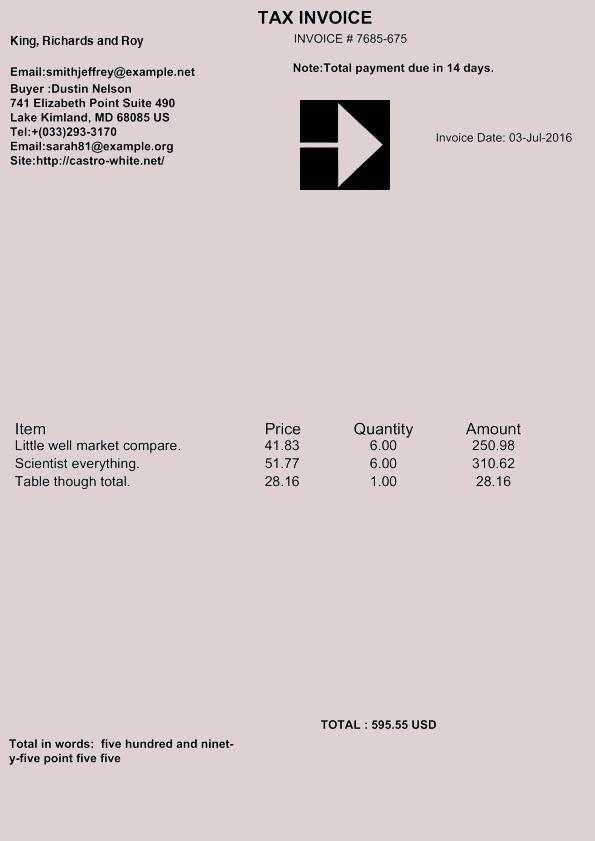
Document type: Invoice